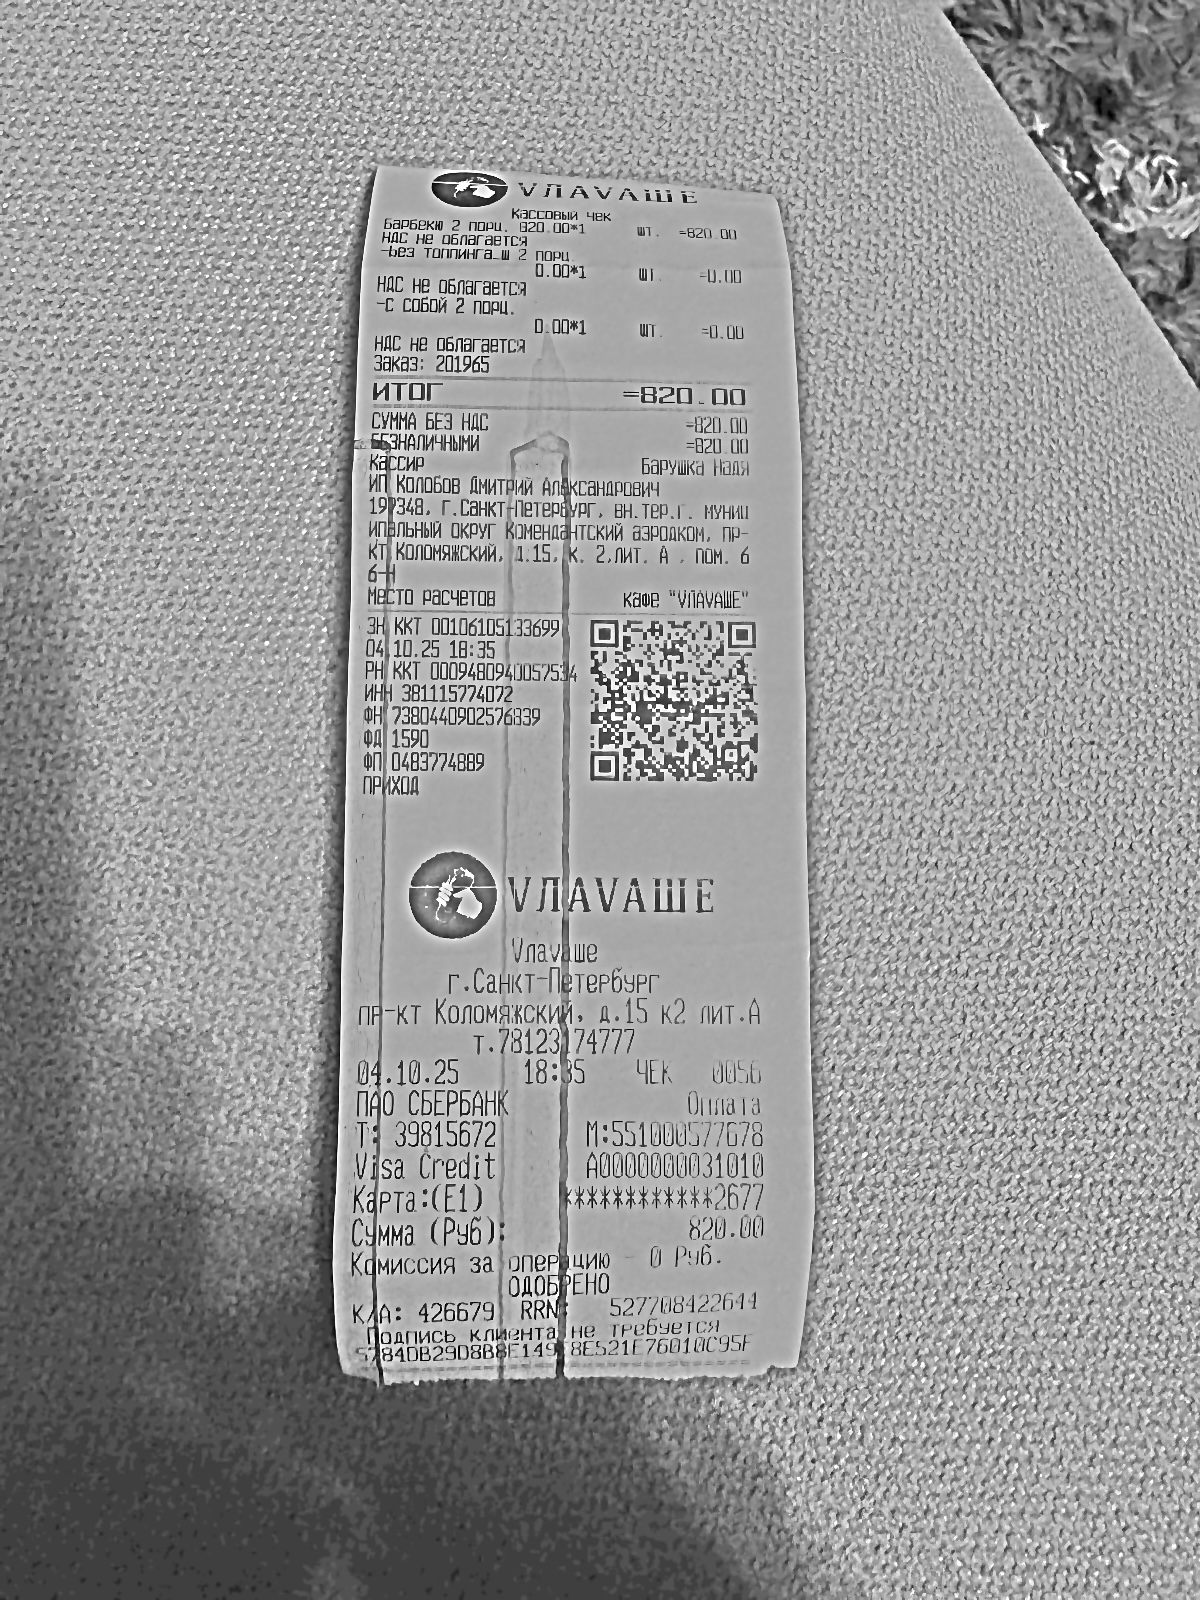
Продавец: ИП Колобов Дмитрий Александрович
ИНН: 381115774072
Дата: 04.10.25
Товары: Барбекю 2 порц.; -Без топпинга_ш 2 порц.; -С собой 2 порц.
Количество: 1; 1; 1
Цена: 820.00; 0.00; 0.00
Сумма: 820.00; 0.00; 0.00
Итого: 820.00